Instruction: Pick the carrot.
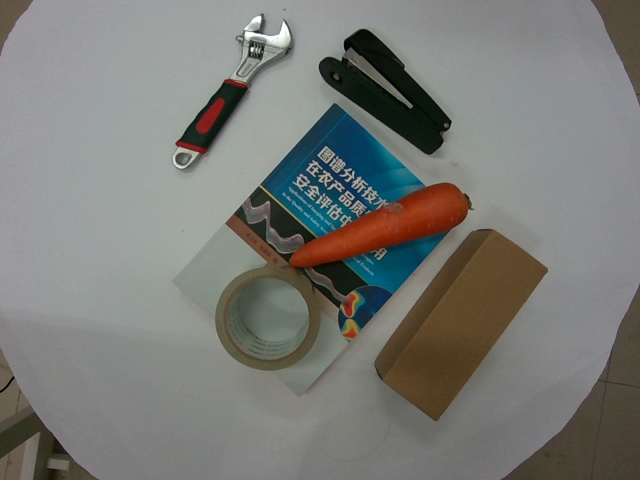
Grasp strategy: vertical